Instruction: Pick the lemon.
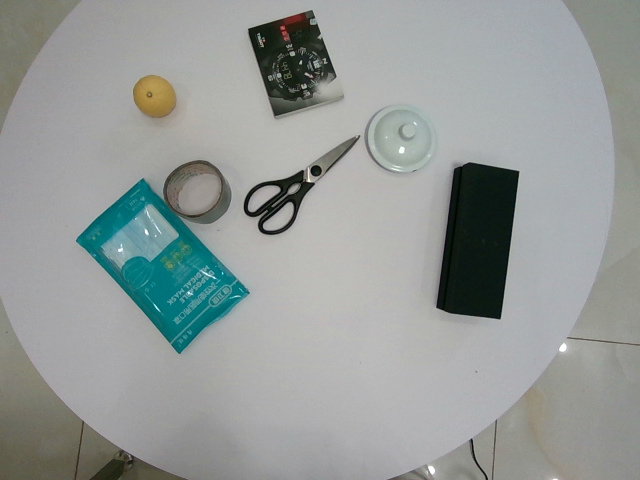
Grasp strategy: vertical